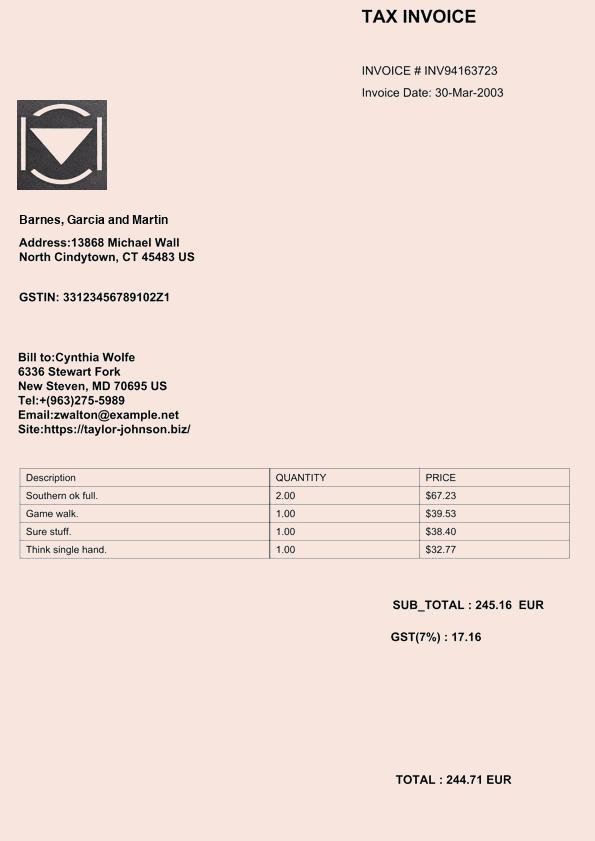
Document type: Invoice